Question: How is the history relevant to the case?
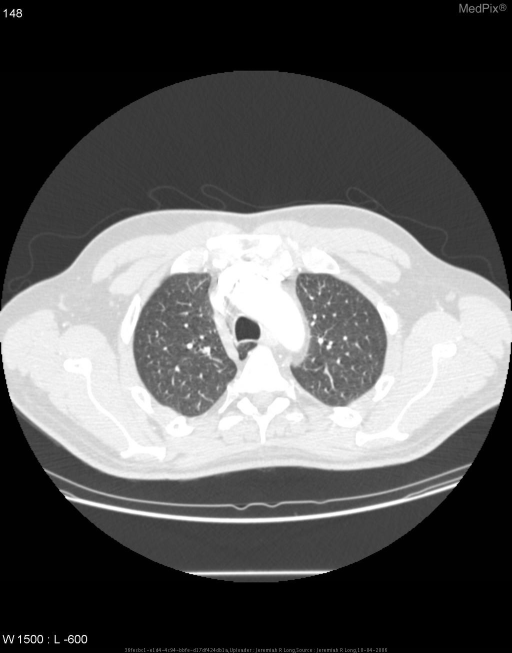
Answer: The patient's history of 45 year old male with recent diagnosis of gastric carcinoma undergoing staging CT. is key in understanding the case.